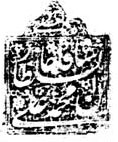
Signature of: mohammad ali shah qajar